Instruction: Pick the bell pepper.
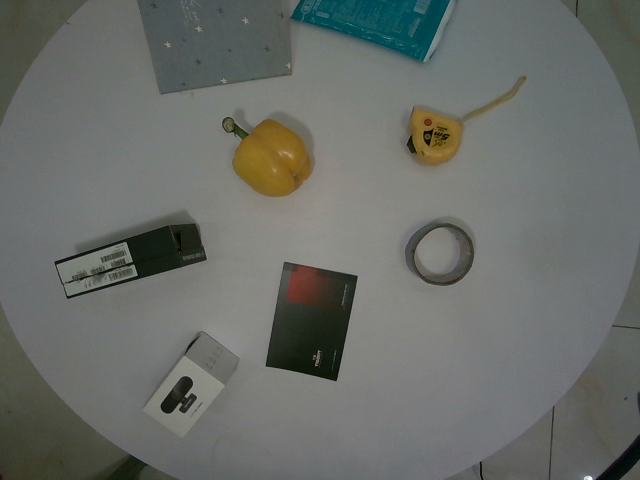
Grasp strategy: vertical